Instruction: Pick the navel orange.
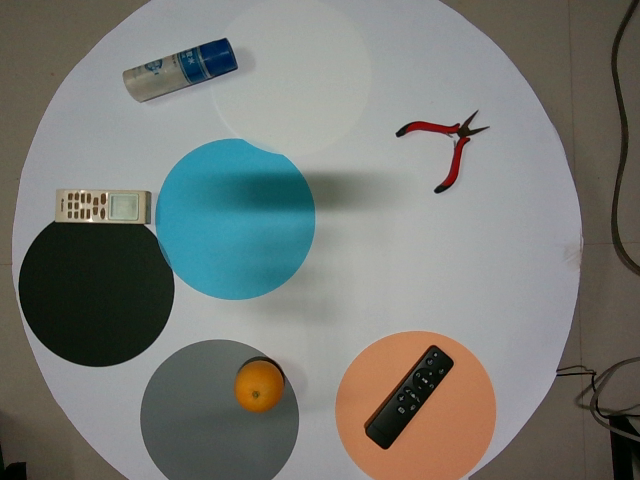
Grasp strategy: vertical